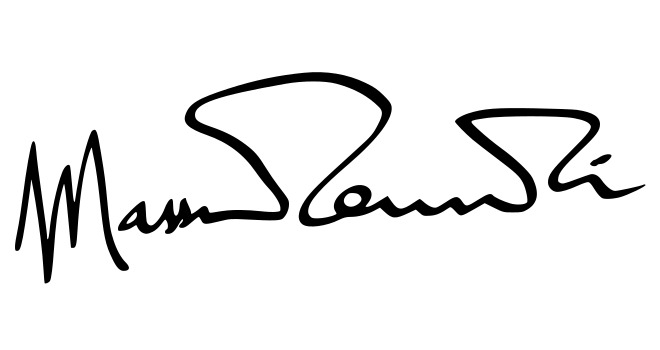
Signature of: massimo zanetti